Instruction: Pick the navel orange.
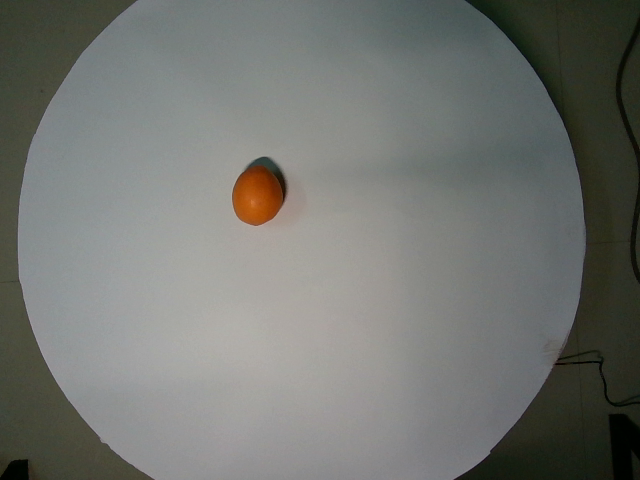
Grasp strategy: vertical